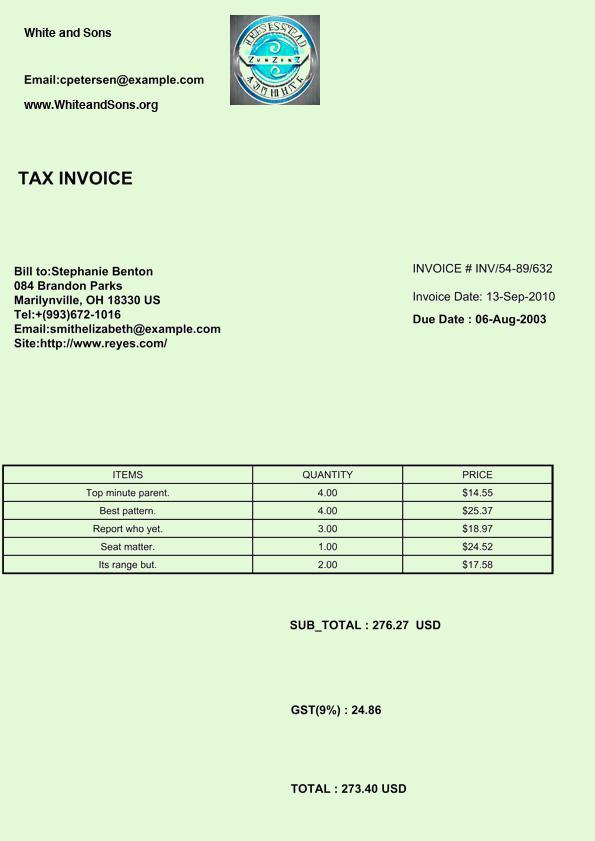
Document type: Invoice